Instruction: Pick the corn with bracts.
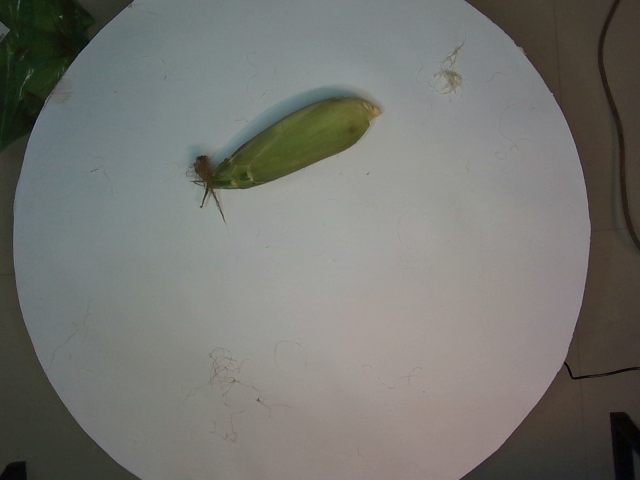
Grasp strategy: vertical